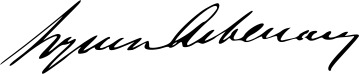
Signature of: szymon askenazy